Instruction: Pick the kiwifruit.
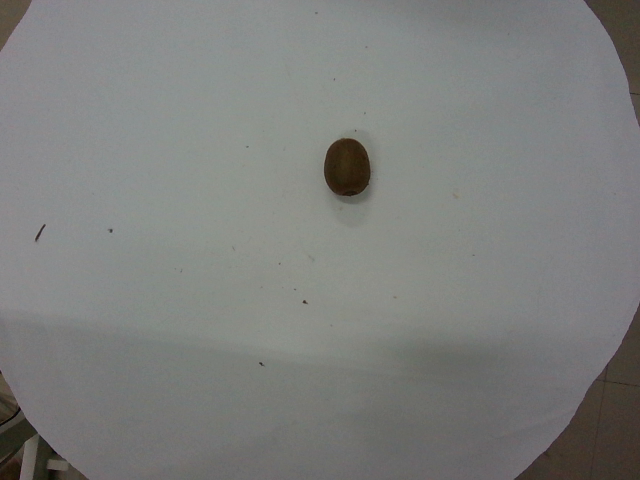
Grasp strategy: vertical